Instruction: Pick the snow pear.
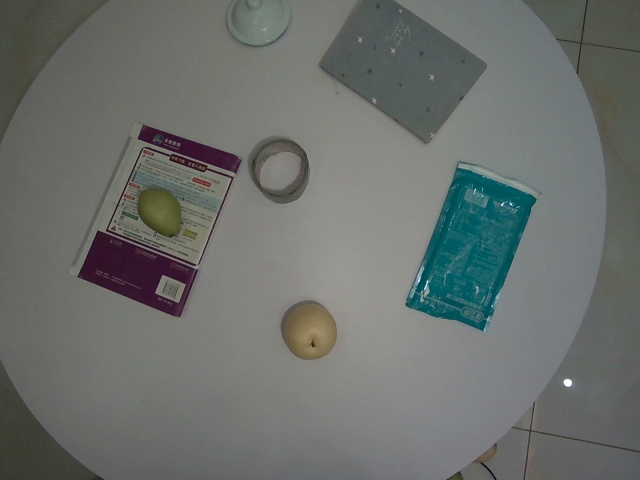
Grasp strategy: vertical